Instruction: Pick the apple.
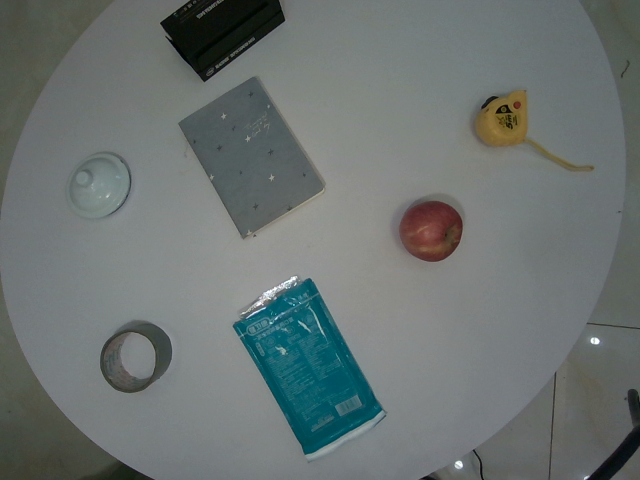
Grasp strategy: vertical